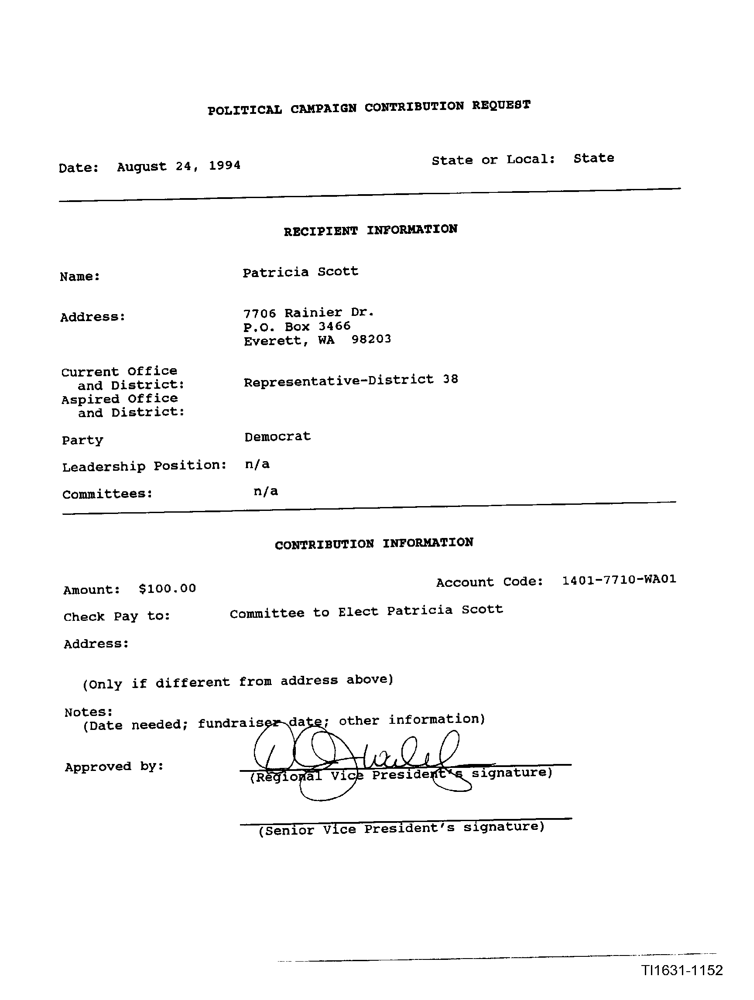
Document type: Invoice